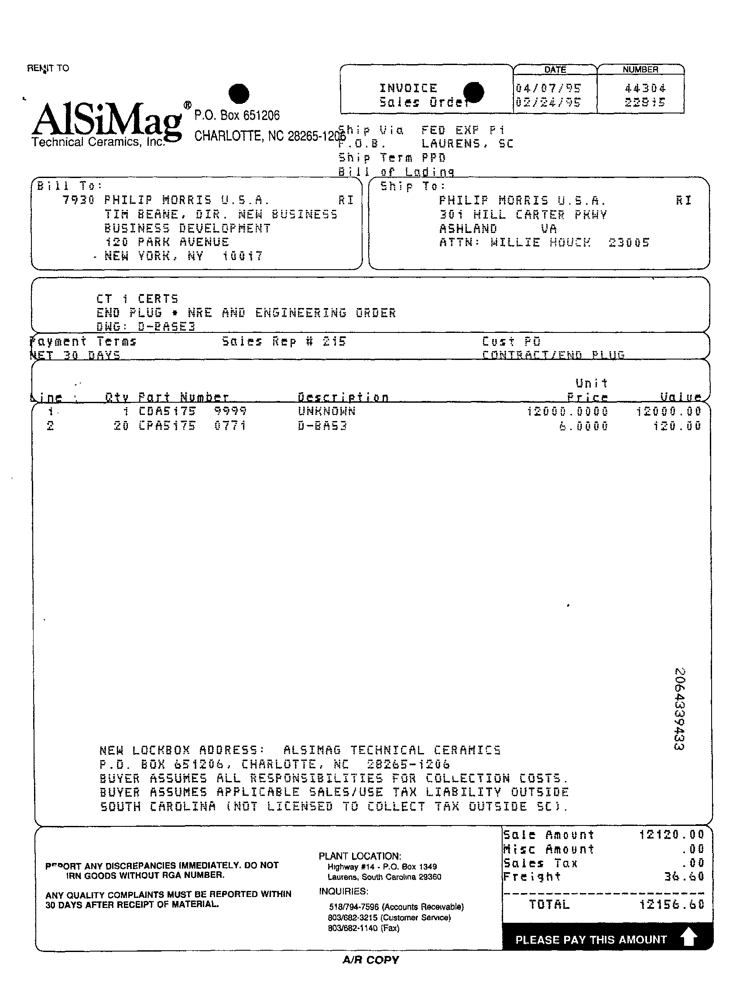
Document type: Invoice